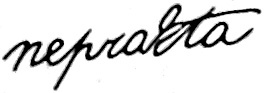
Signature of: q535953